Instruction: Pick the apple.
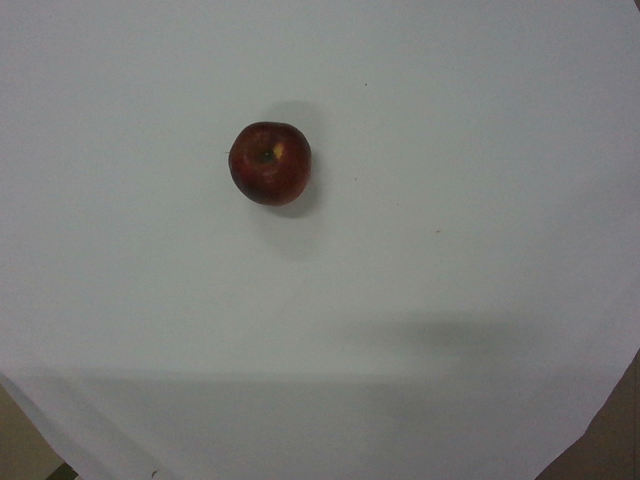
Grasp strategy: vertical